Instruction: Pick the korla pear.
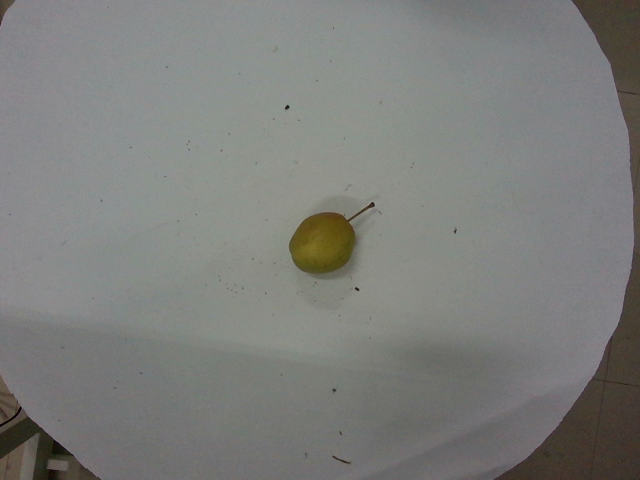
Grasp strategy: vertical